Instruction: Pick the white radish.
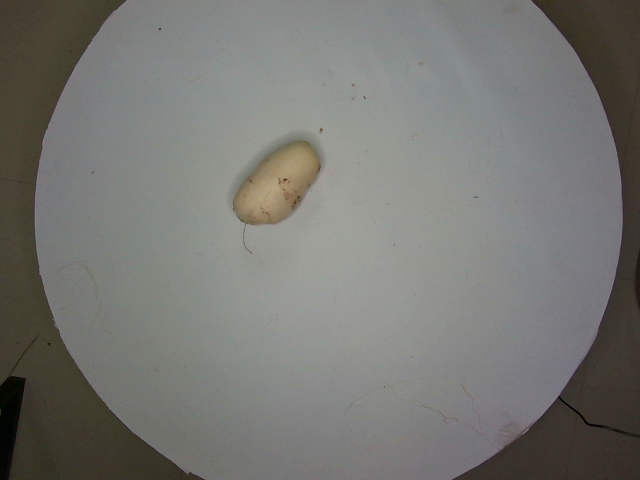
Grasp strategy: vertical